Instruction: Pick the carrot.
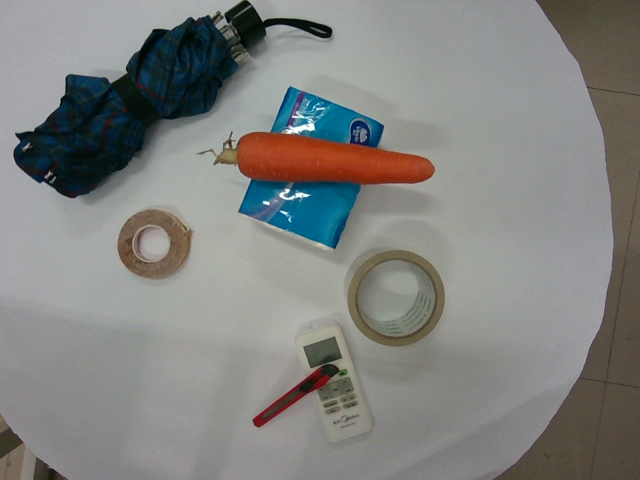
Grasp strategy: vertical